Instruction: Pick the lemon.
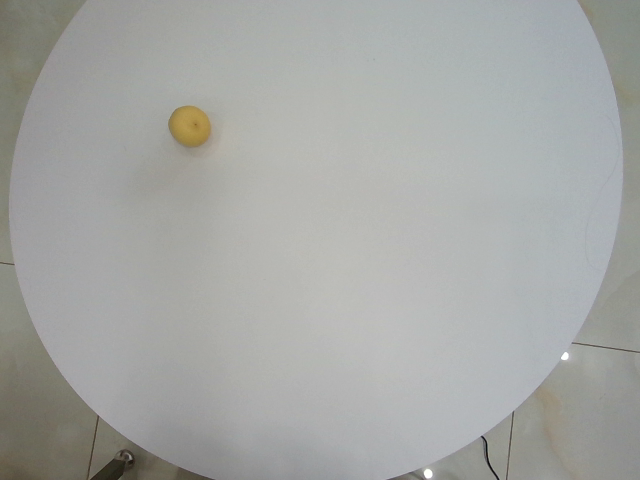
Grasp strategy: vertical